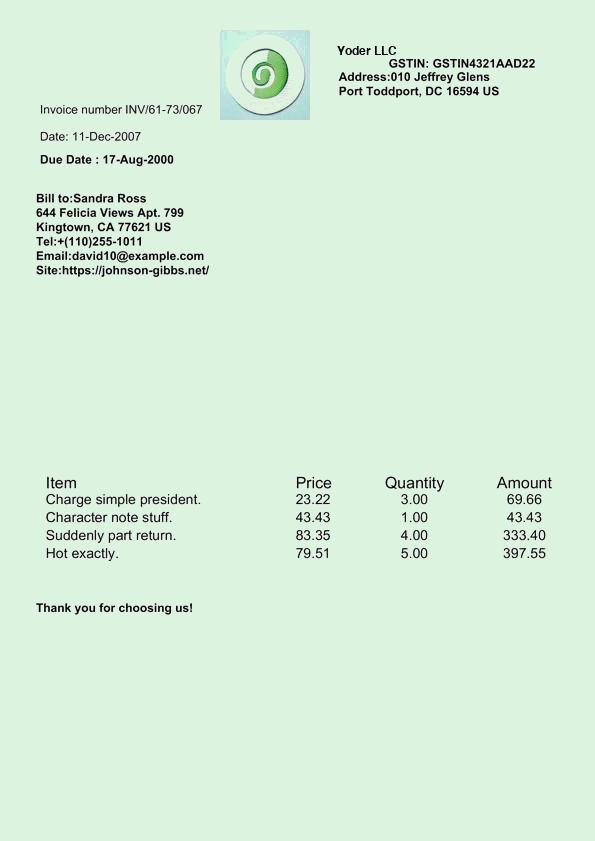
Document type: Invoice